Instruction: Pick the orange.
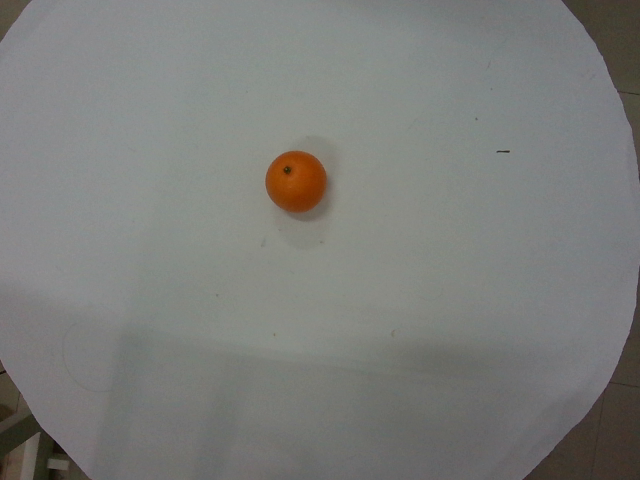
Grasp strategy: vertical